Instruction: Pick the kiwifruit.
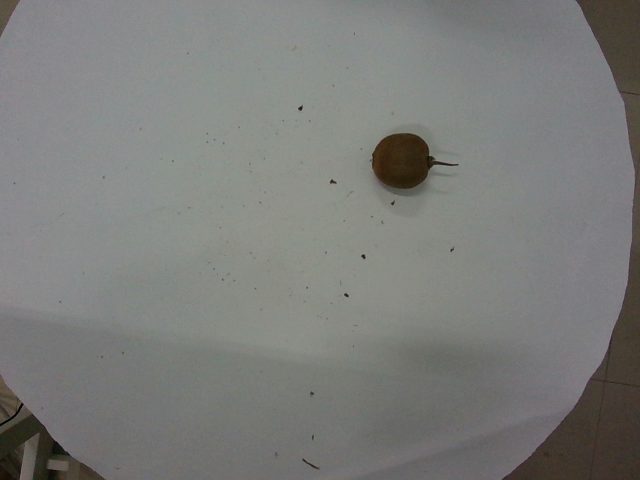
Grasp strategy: vertical